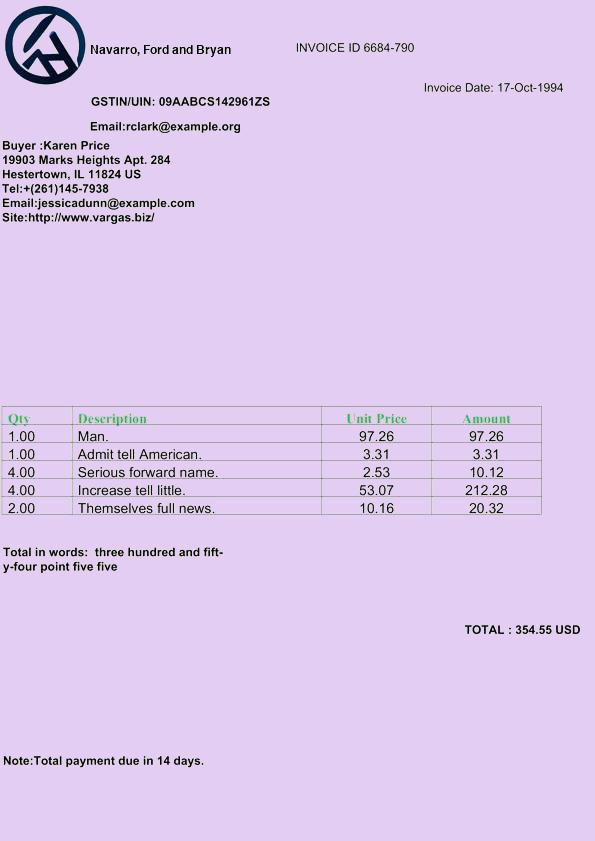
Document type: Invoice